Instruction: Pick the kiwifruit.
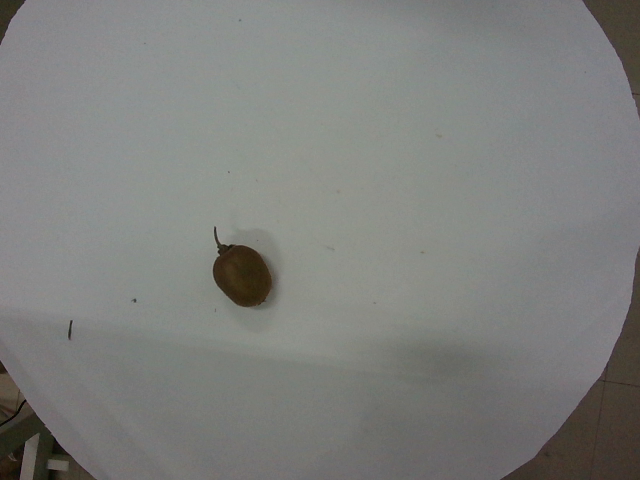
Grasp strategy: vertical